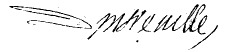
Signature of: louis le roux marquis d infreville